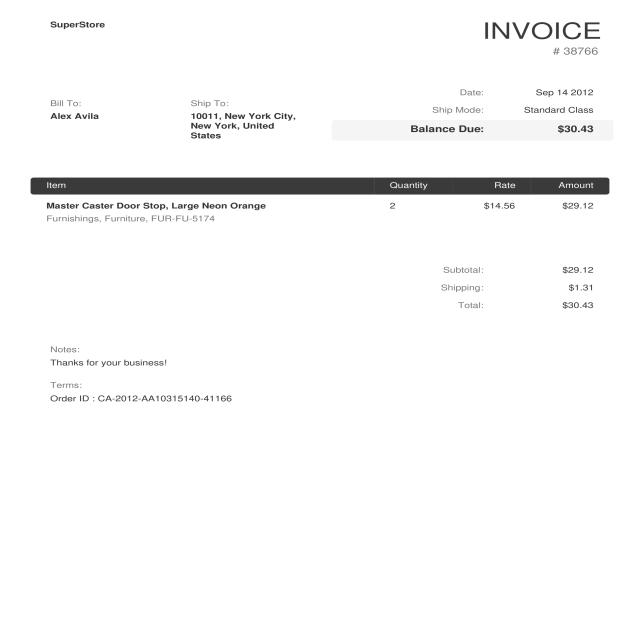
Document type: Invoice